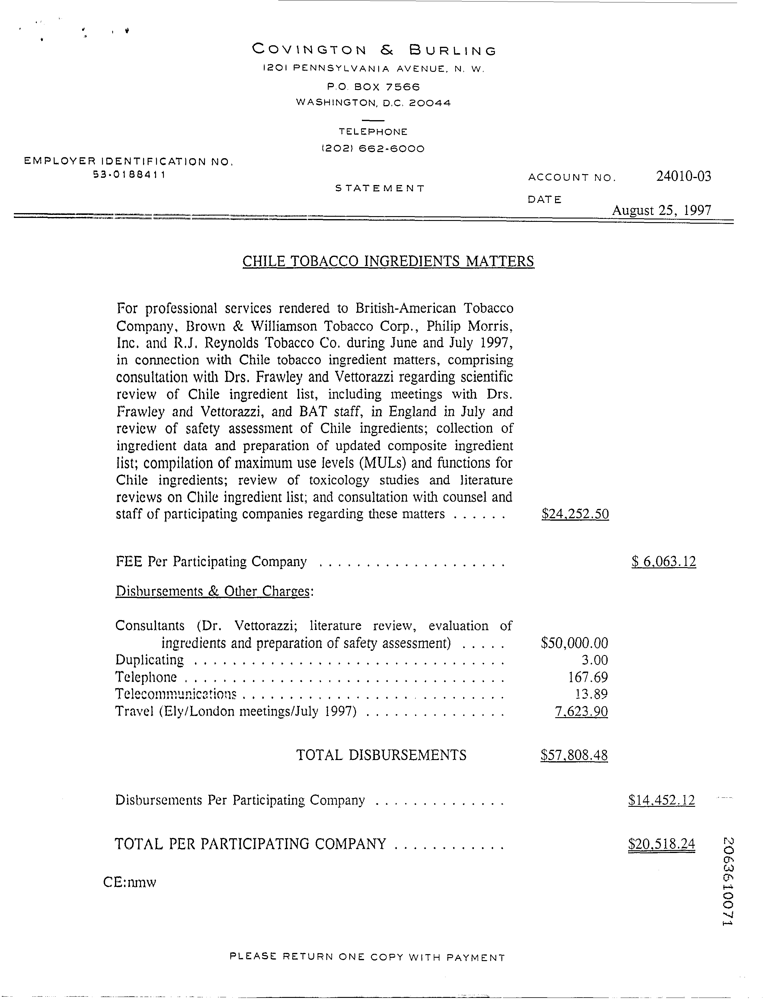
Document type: Invoice